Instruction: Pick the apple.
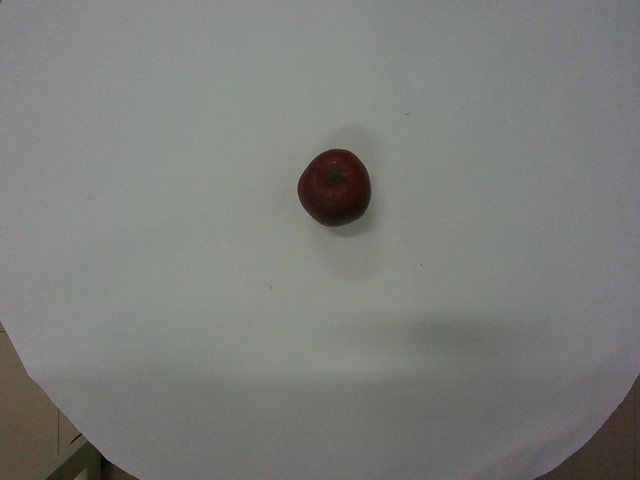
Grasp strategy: vertical